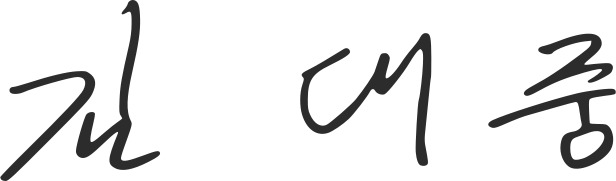
Signature of: kim dae jung